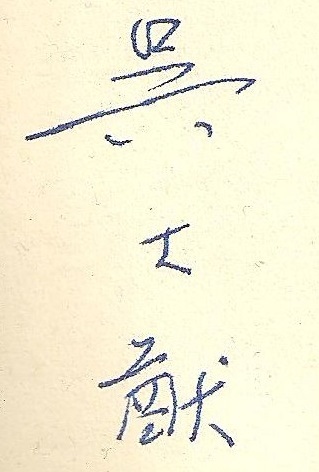
Signature of: ta you wu